Question: What type of tax is indicated in the document, personal property or real estate?
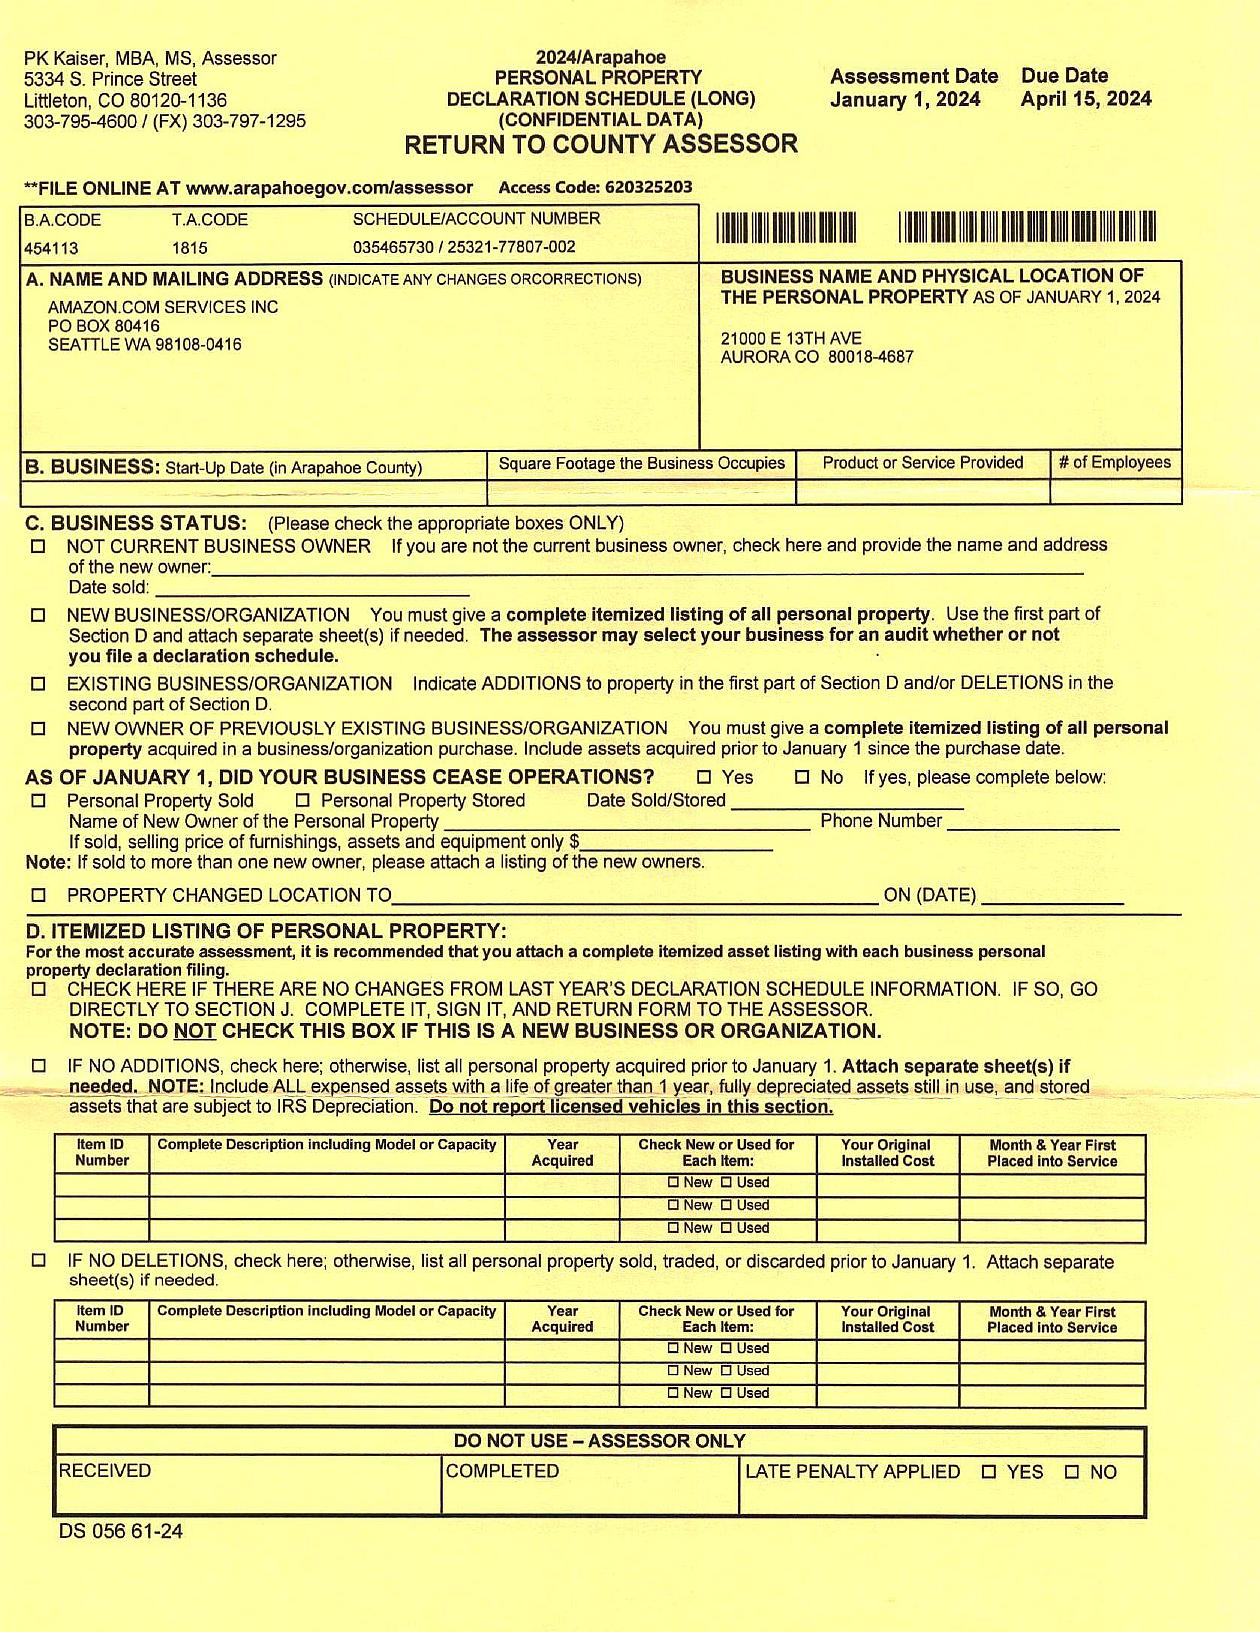
Answer: "PERSONAL PROPERTY"